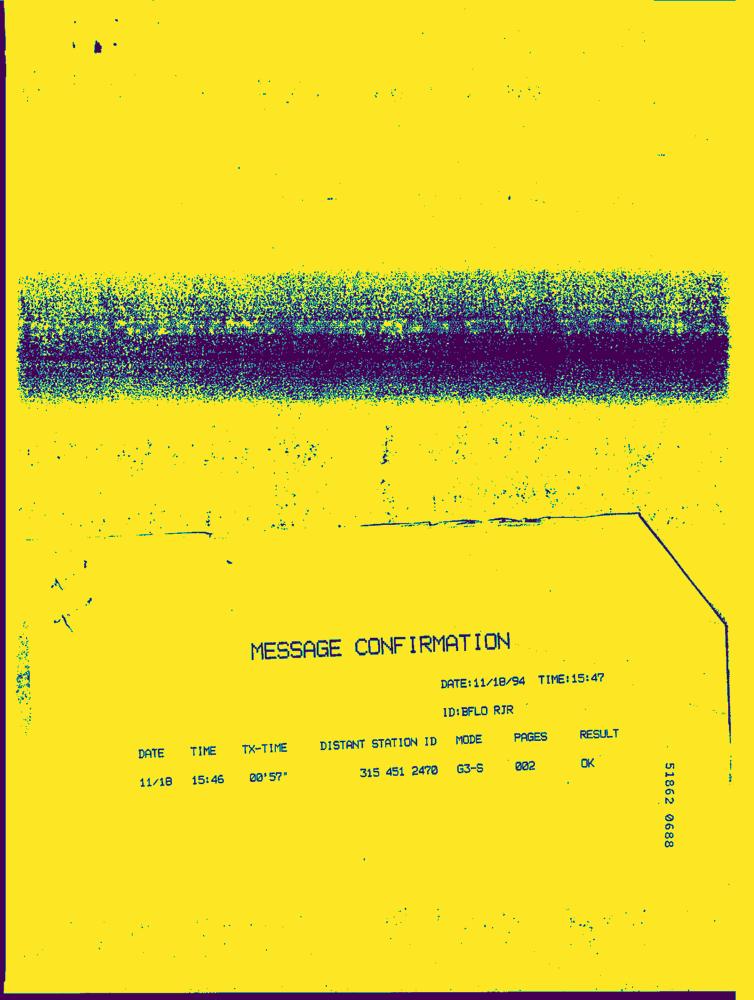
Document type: Letter-Doc